Question: What is the suspected problem?
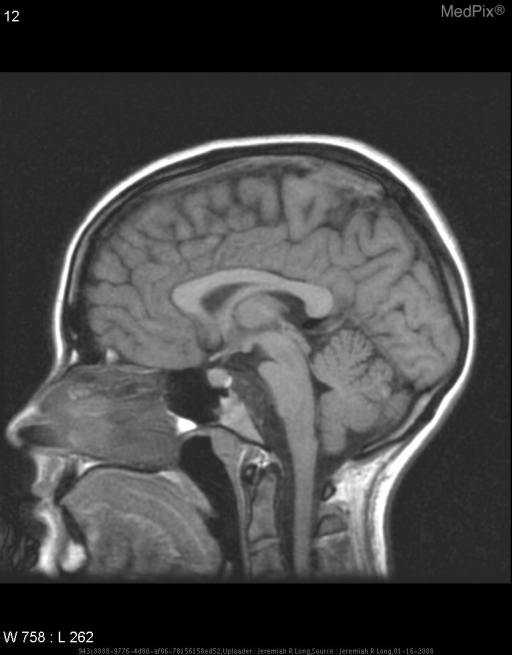
Answer: The findings suggest Multiple representative MR images are demonstrated. A sagital T1 pre-contrast shows a predominantly low signal intensity midline extra-axial clival mass with some mass effect on the pons. An axial diffusion weighted image demonstrates no restricted diffusion. Coronal FLAIR and axial T2 images demonstrate that the mass is predominantly high in signal intensity.  Post gadolinium sagital and axial (fat sat) T1 images deomstrate enhancement within the mass.. Multiple representative MR images are demonstrated. A sagittal T1 pre-contrast shows a predominantly low signal intensity midline extra-axial clival mass with some mass effect on the pons. An axial diffusion weighted image demonstrates no restricted diffusion. Coronal FLAIR and axial T2 images demonstrate that the mass is predominantly high in signal intensity.  Post gadolinium sagittal and axial (fat sat) T1 images demonstrate enhancement within the mass.. The patient might have a history of 20 year-old female with a history of diplopia presents to the emergency department..